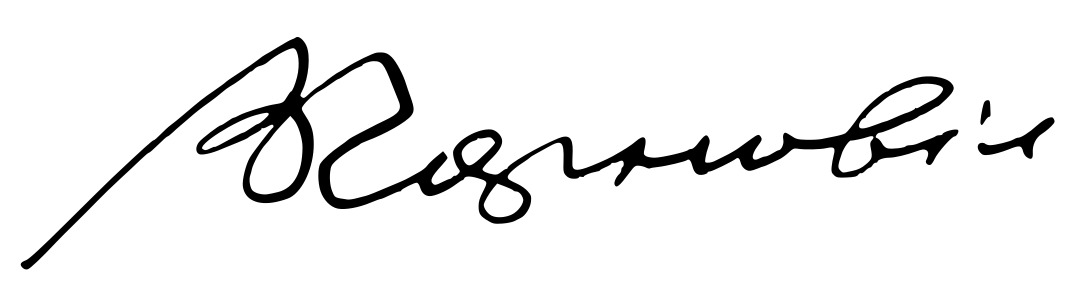
Signature of: viacheslav chornovil